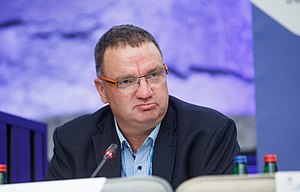
Hannes Astok (moderator), Director for Development and Stategies of the Estonian e-Governance Academy Photo: Raul Mee (EU2017EE)